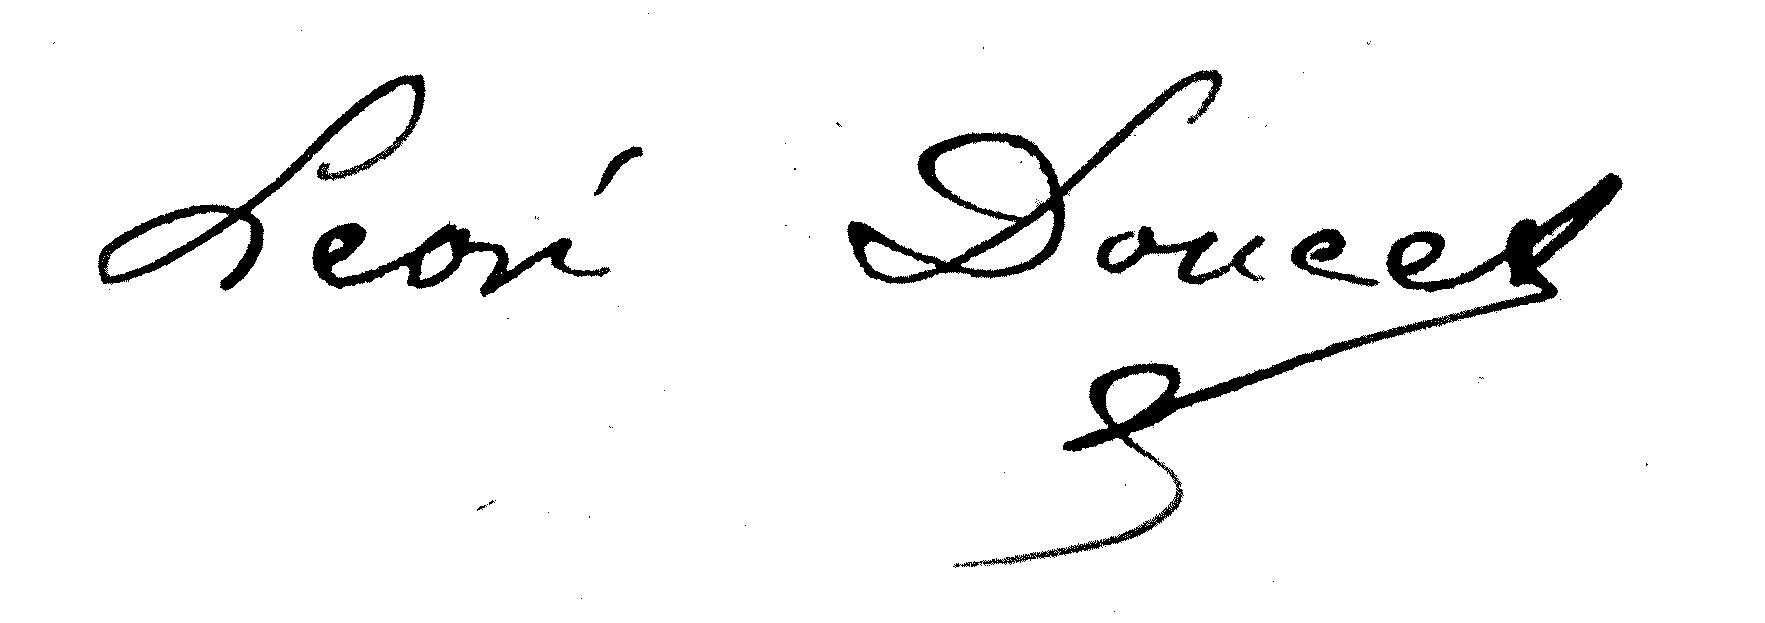
Signature of: léon doucet